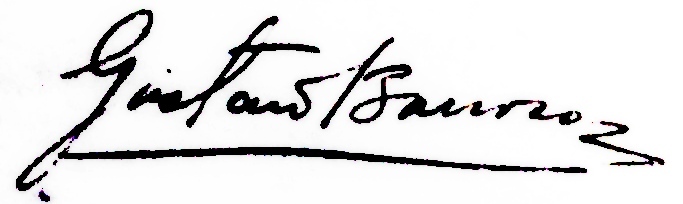
Signature of: gustavo barroso